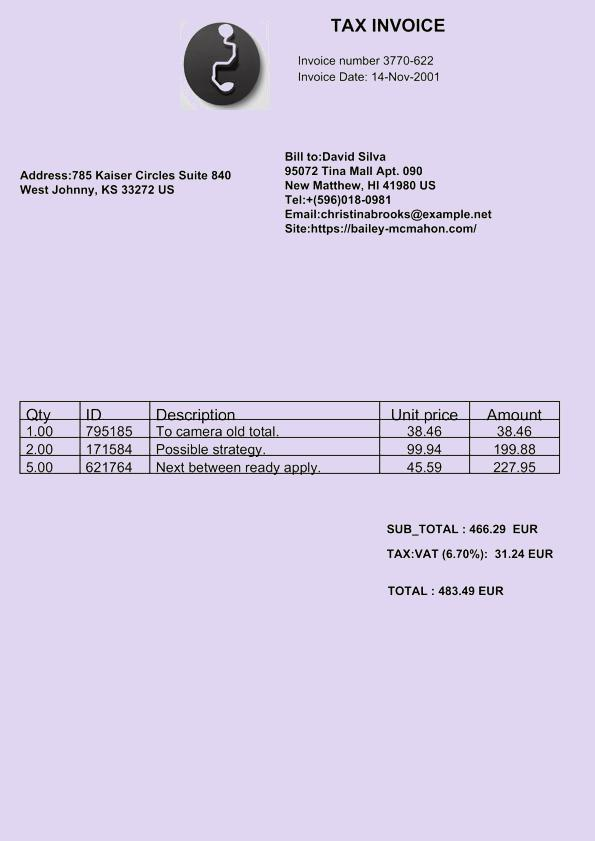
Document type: Invoice